Question: What is the earliest payment due date mentioned in the document?
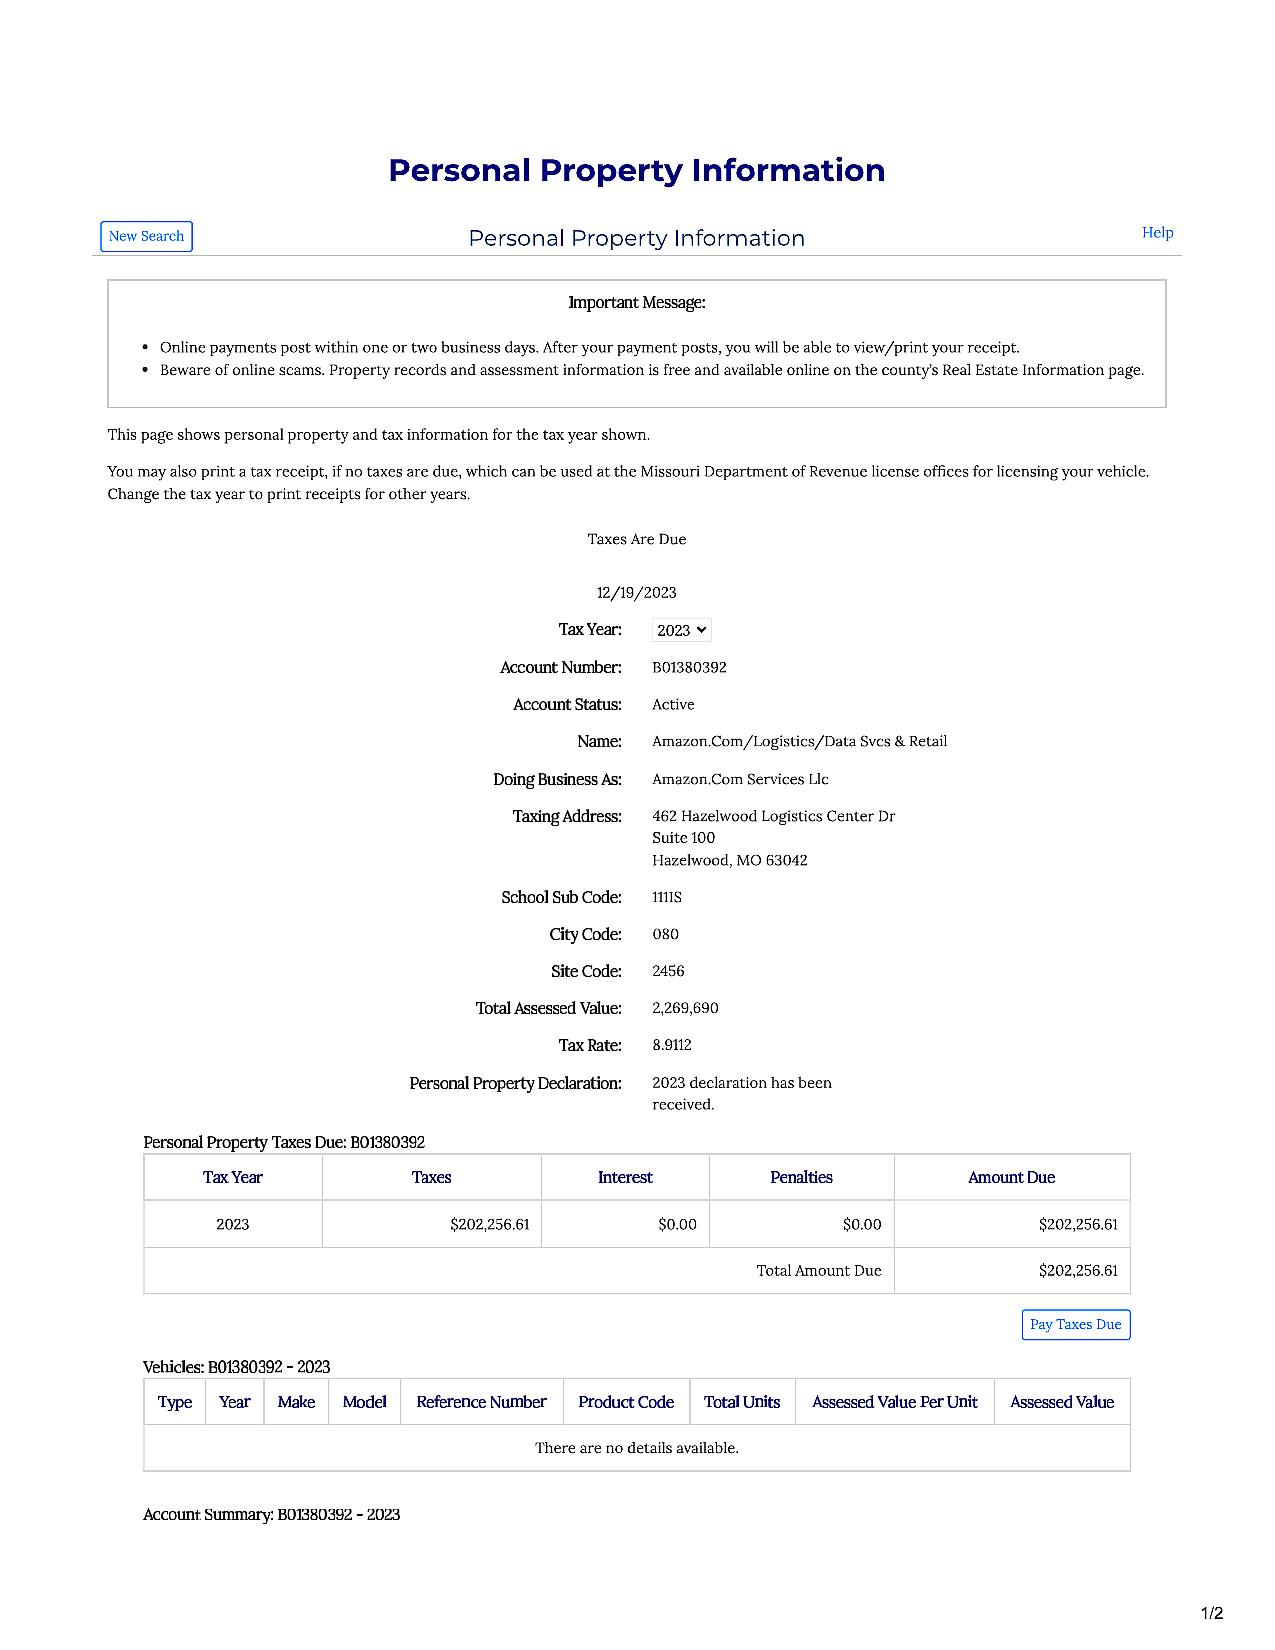
Answer: "12/19/23"